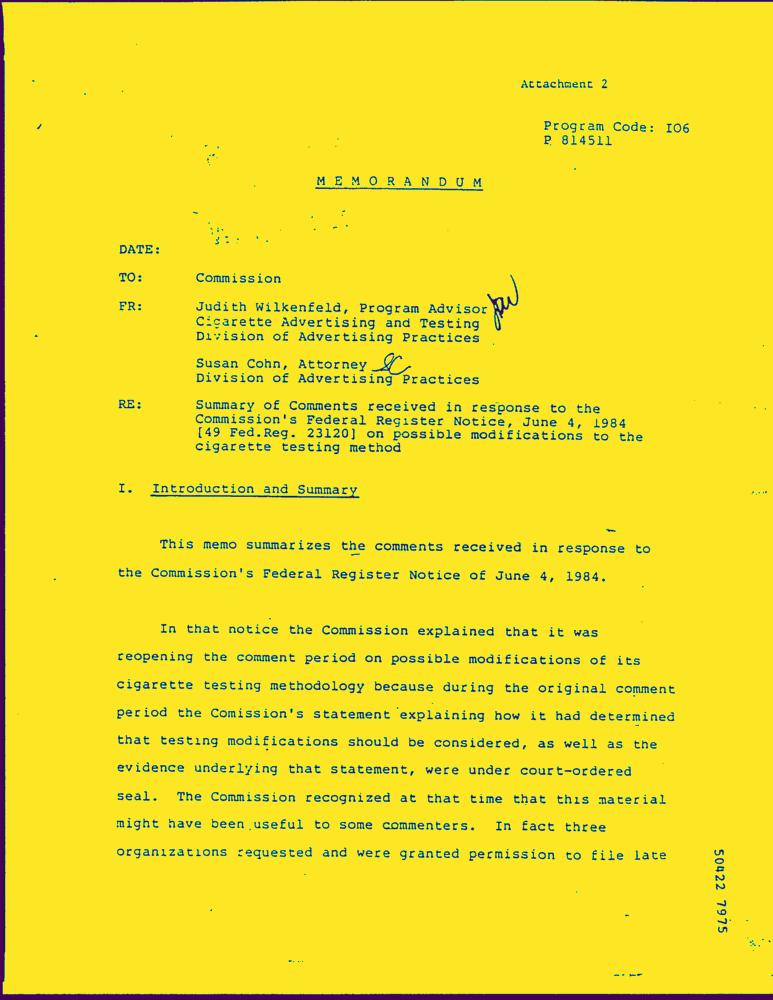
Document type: Letter-Doc